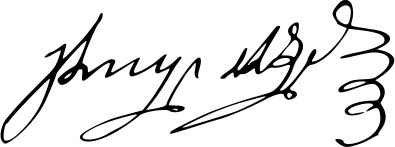
Signature of: grigol orbeliani